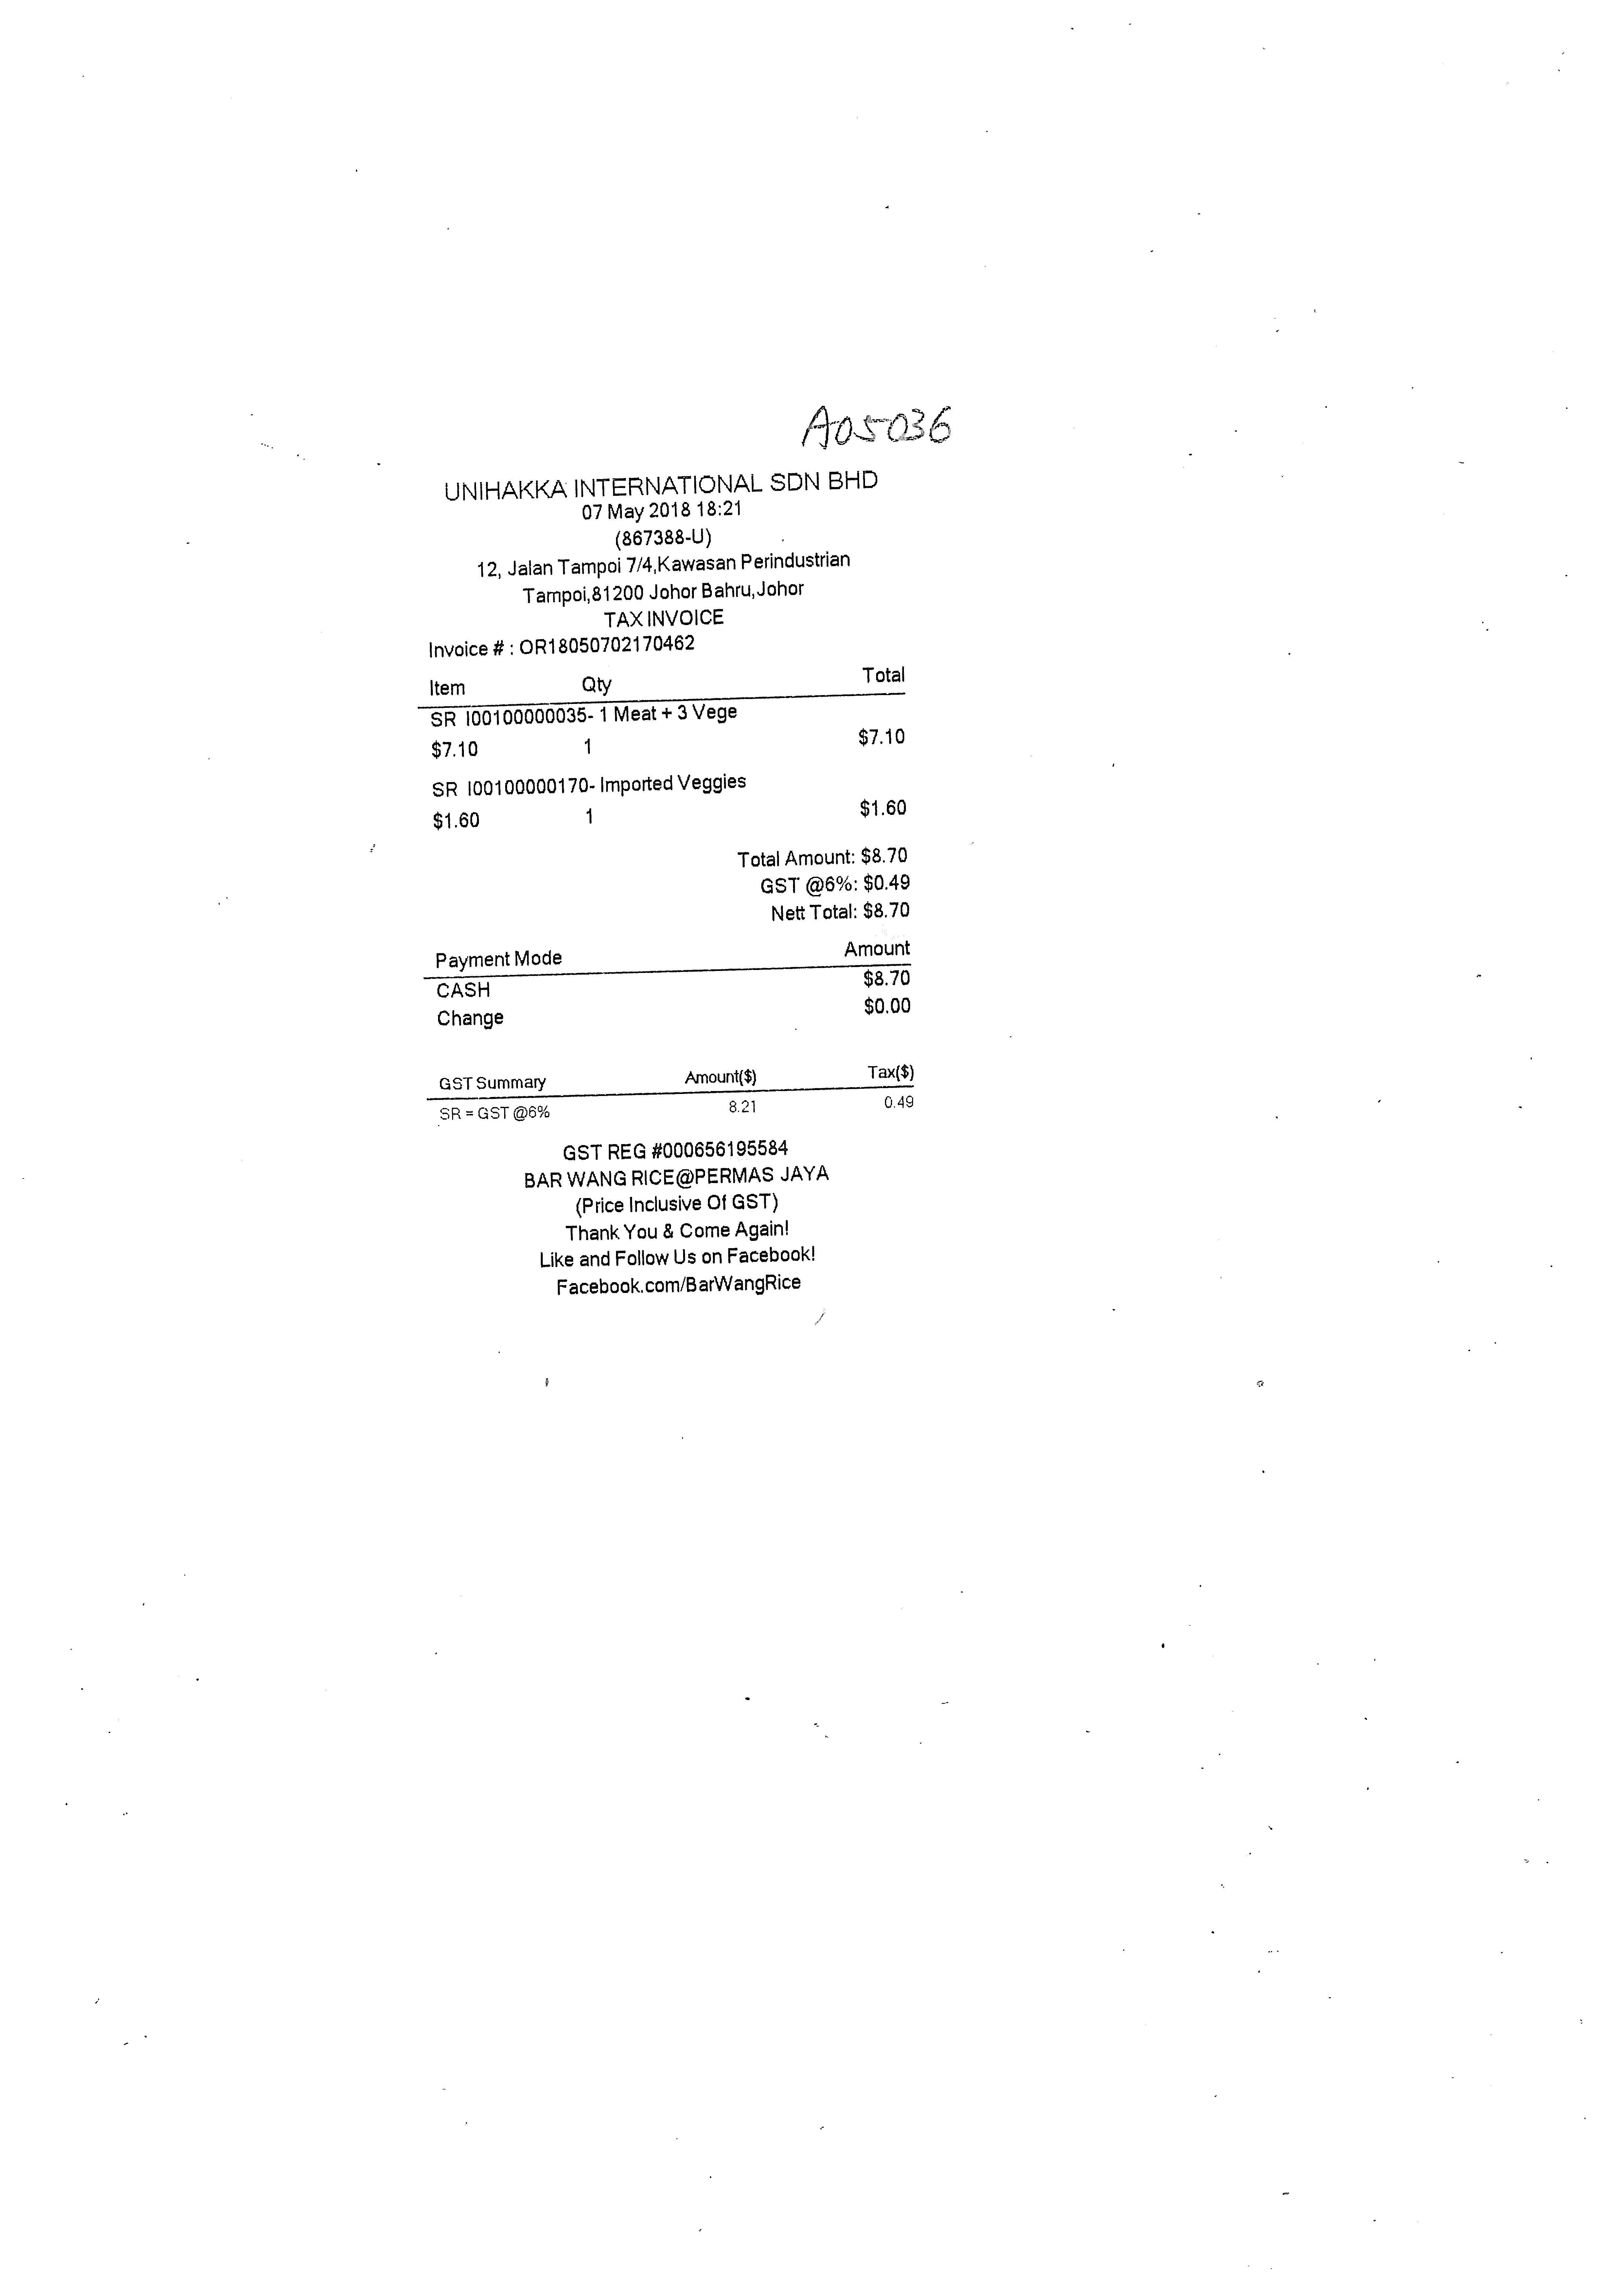
UNIHAKKA INTERNATIONAL SDN BHD
07 MAY 2018 18:21
(867388-U)
12, JALAN TAMPOI 7/4,KAWASAN PERINDUSTRIAN
TAMPOI,81200 JOHOR BAHRU,JOHOR
TAX INVOICE
INVOICE # : OR18050702170462
ITEM
SR I00100000035- 1 MEAT + 3 VEGE
$7.10
SR I00100000170- IMPORTED VEGGIES
$1.60
TOTAL AMOUNT: $8.70
GST @6%: $0.49
NETT TOTAL: $8.70
PAYMENT MODE
CASH
CHANGE
$8.70
$0.00
GST SUMMARY
SR = GST @6%
GST REG #000656195584
BAR WANG RICE@PERMAS JAYA
(PRICE INCLUSIVE OF GST)
THANK YOU & COME AGAIN!
LIKE AND FOLLOW US ON FACEBOOK!
FACEBOOK.COM/BARWANGRICE
QTY
TOTAL
1
$7.10
1
$1.60
AMOUNT($)
TAX($)
8.21
0.49